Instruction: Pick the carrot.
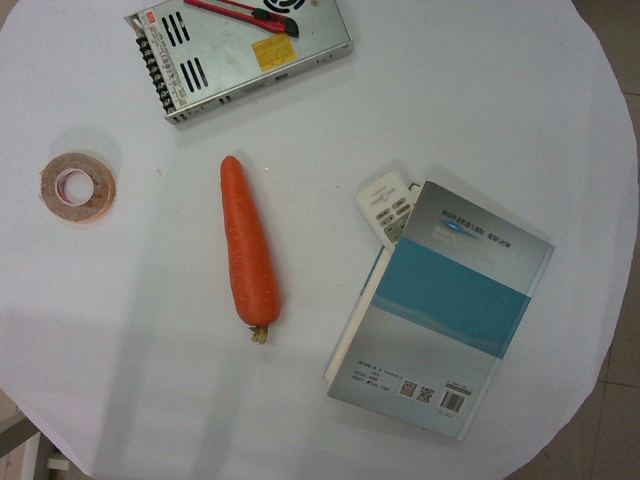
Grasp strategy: vertical